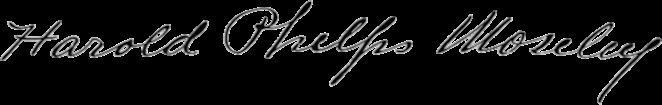
Signature of: harold p moseley